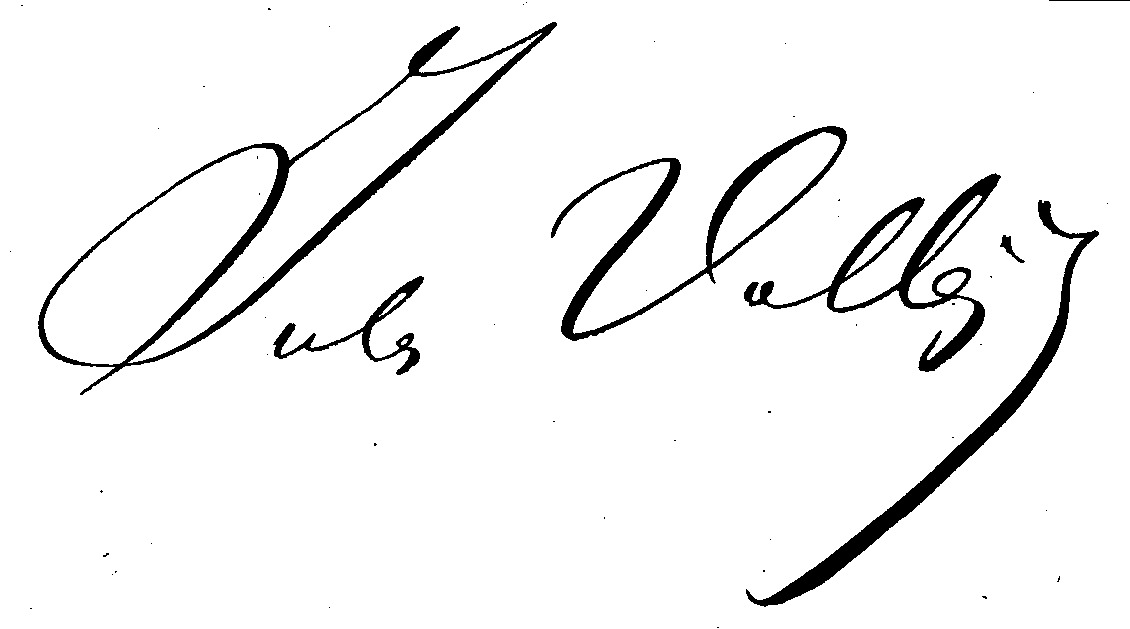
Signature of: jules vallès